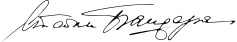
Signature of: stepan bandera